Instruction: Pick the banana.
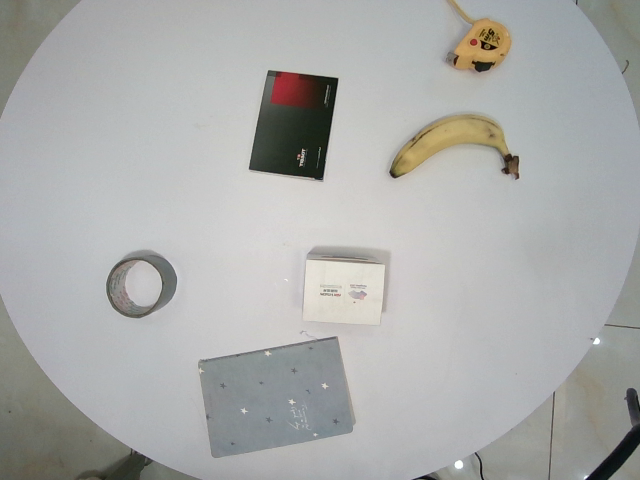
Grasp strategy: vertical